Question: What is the filing due date as per the document?
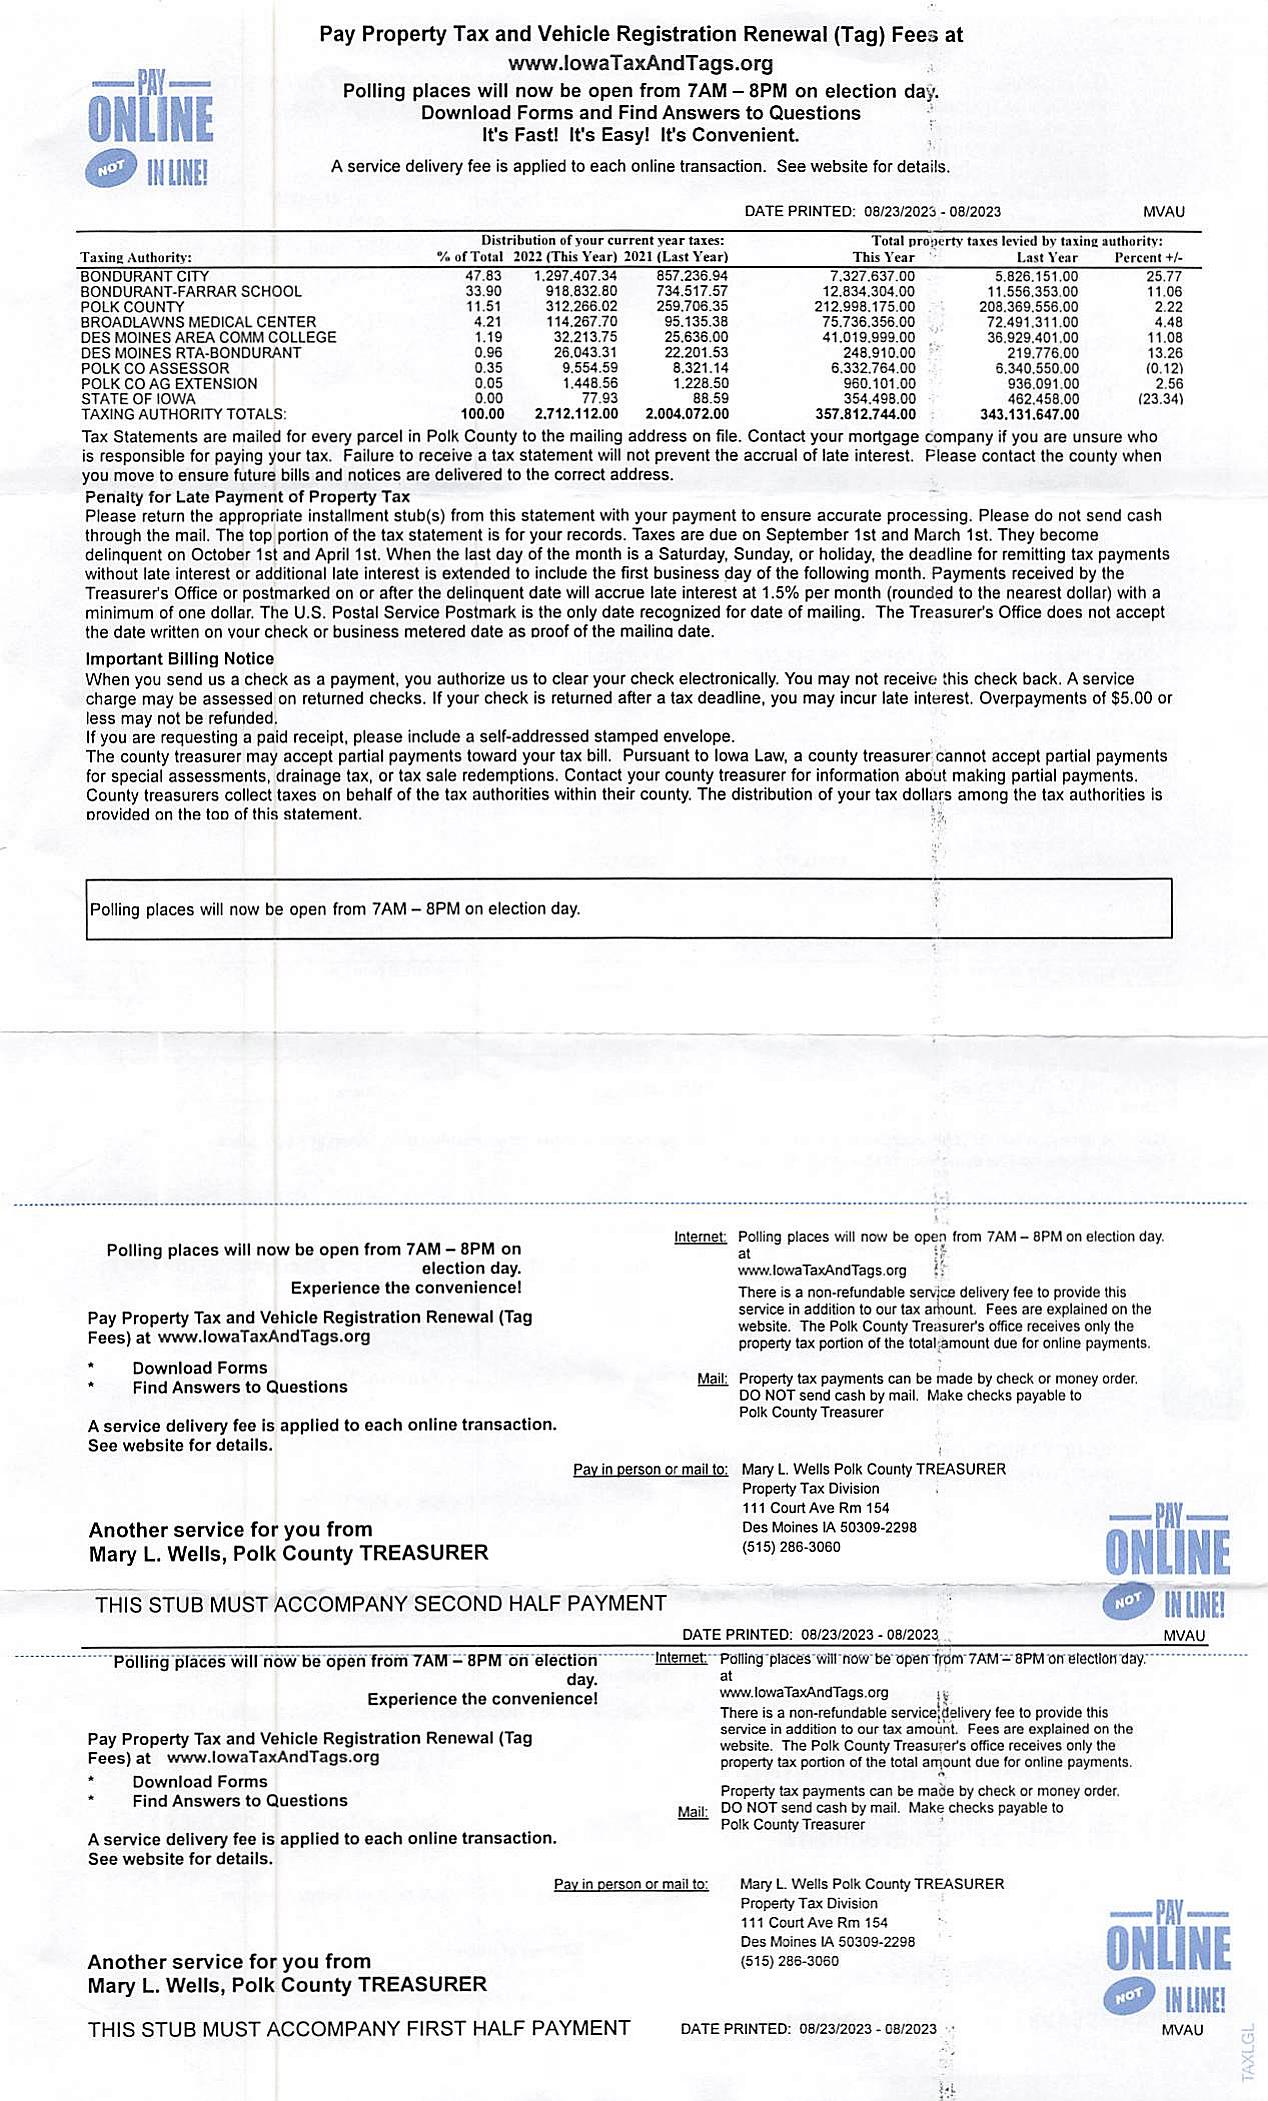
Answer: "October 1st (Last day of the month)"